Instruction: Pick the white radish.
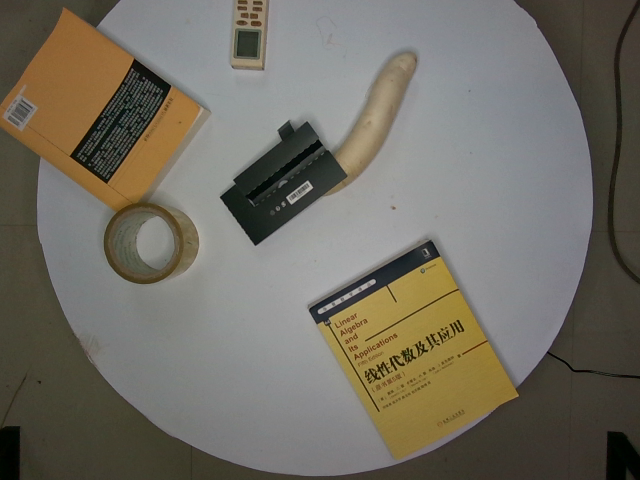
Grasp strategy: vertical